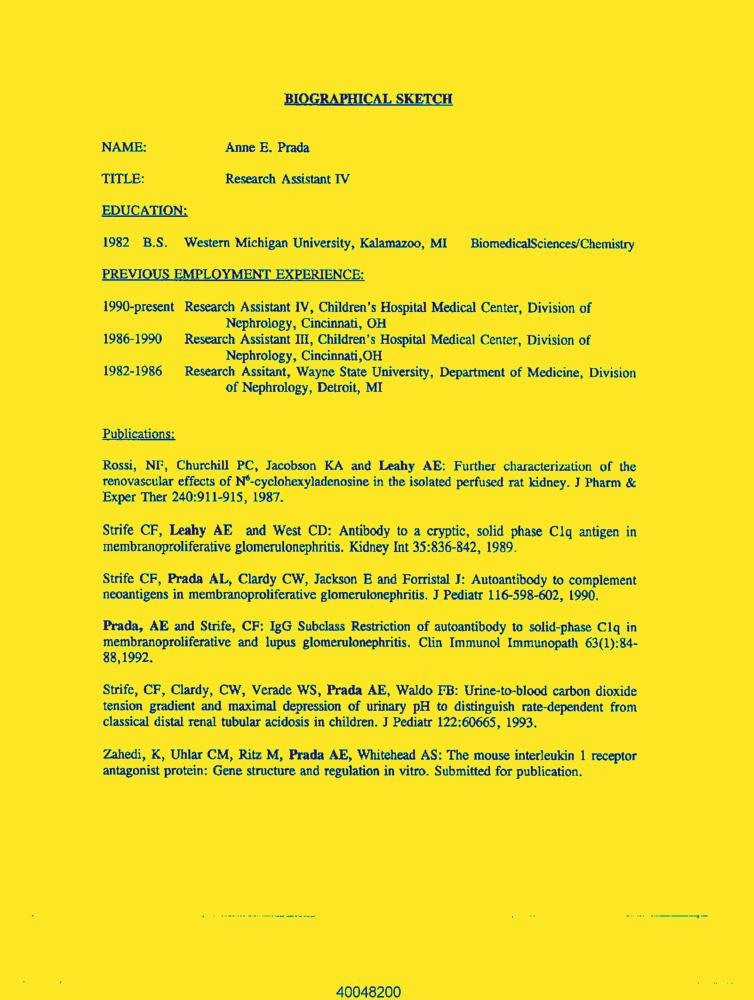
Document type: Resume-Doc